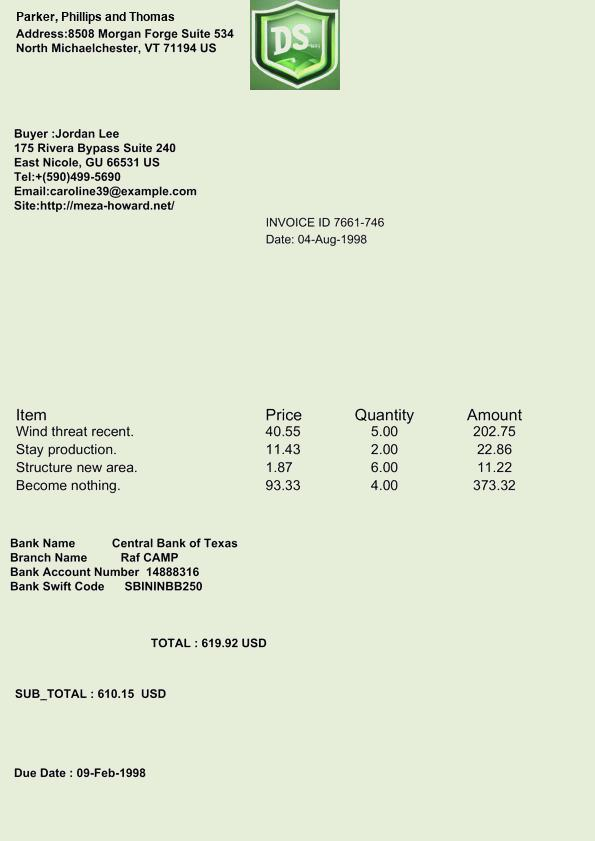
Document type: Invoice